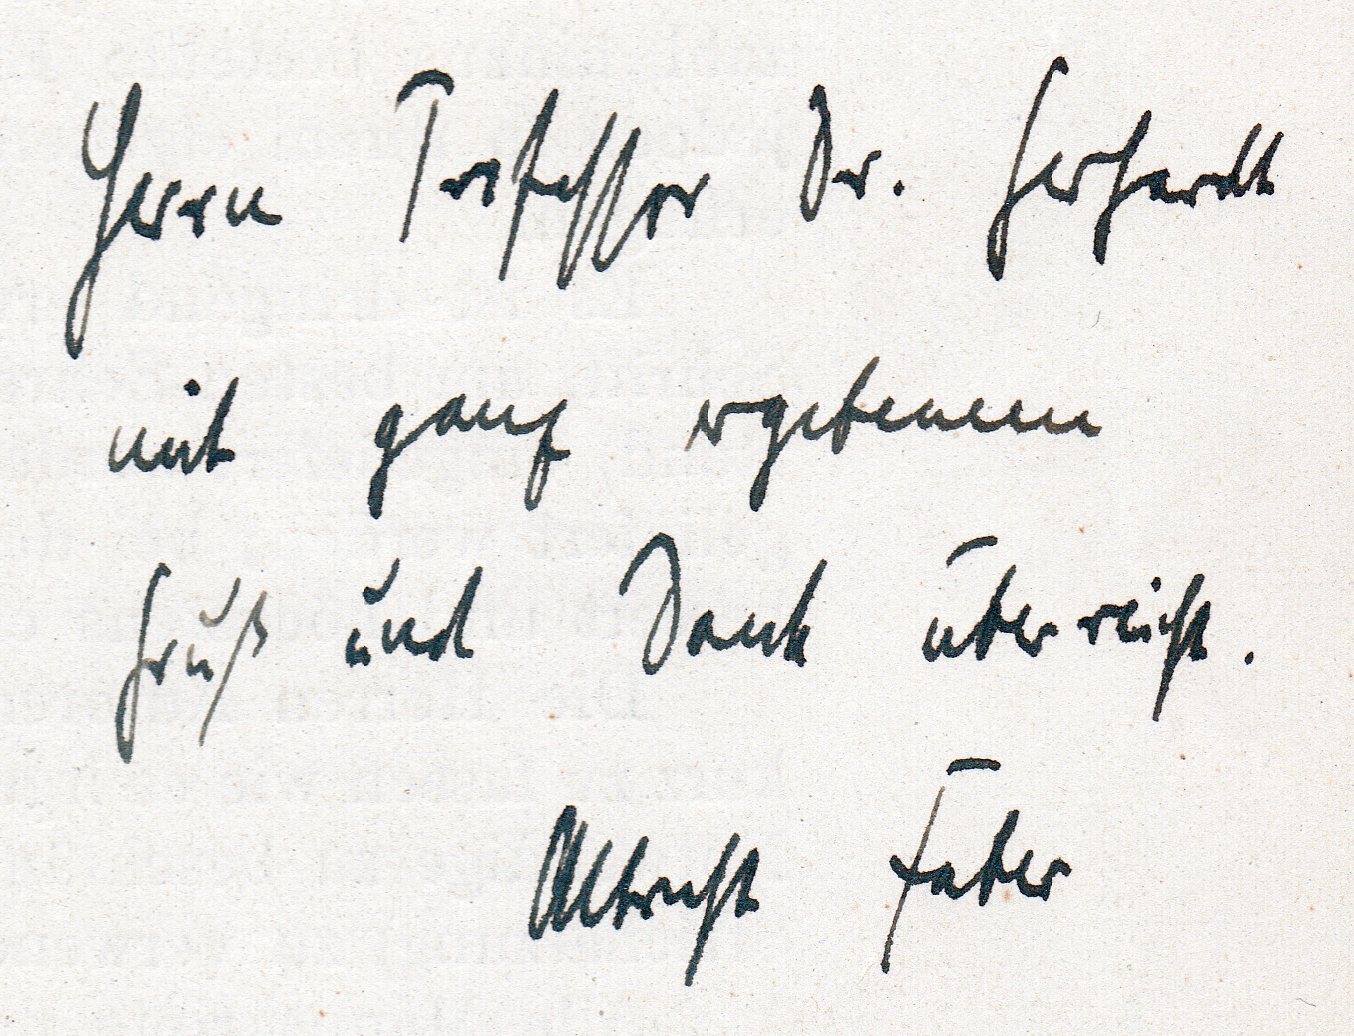
Signature of: albrecht faber